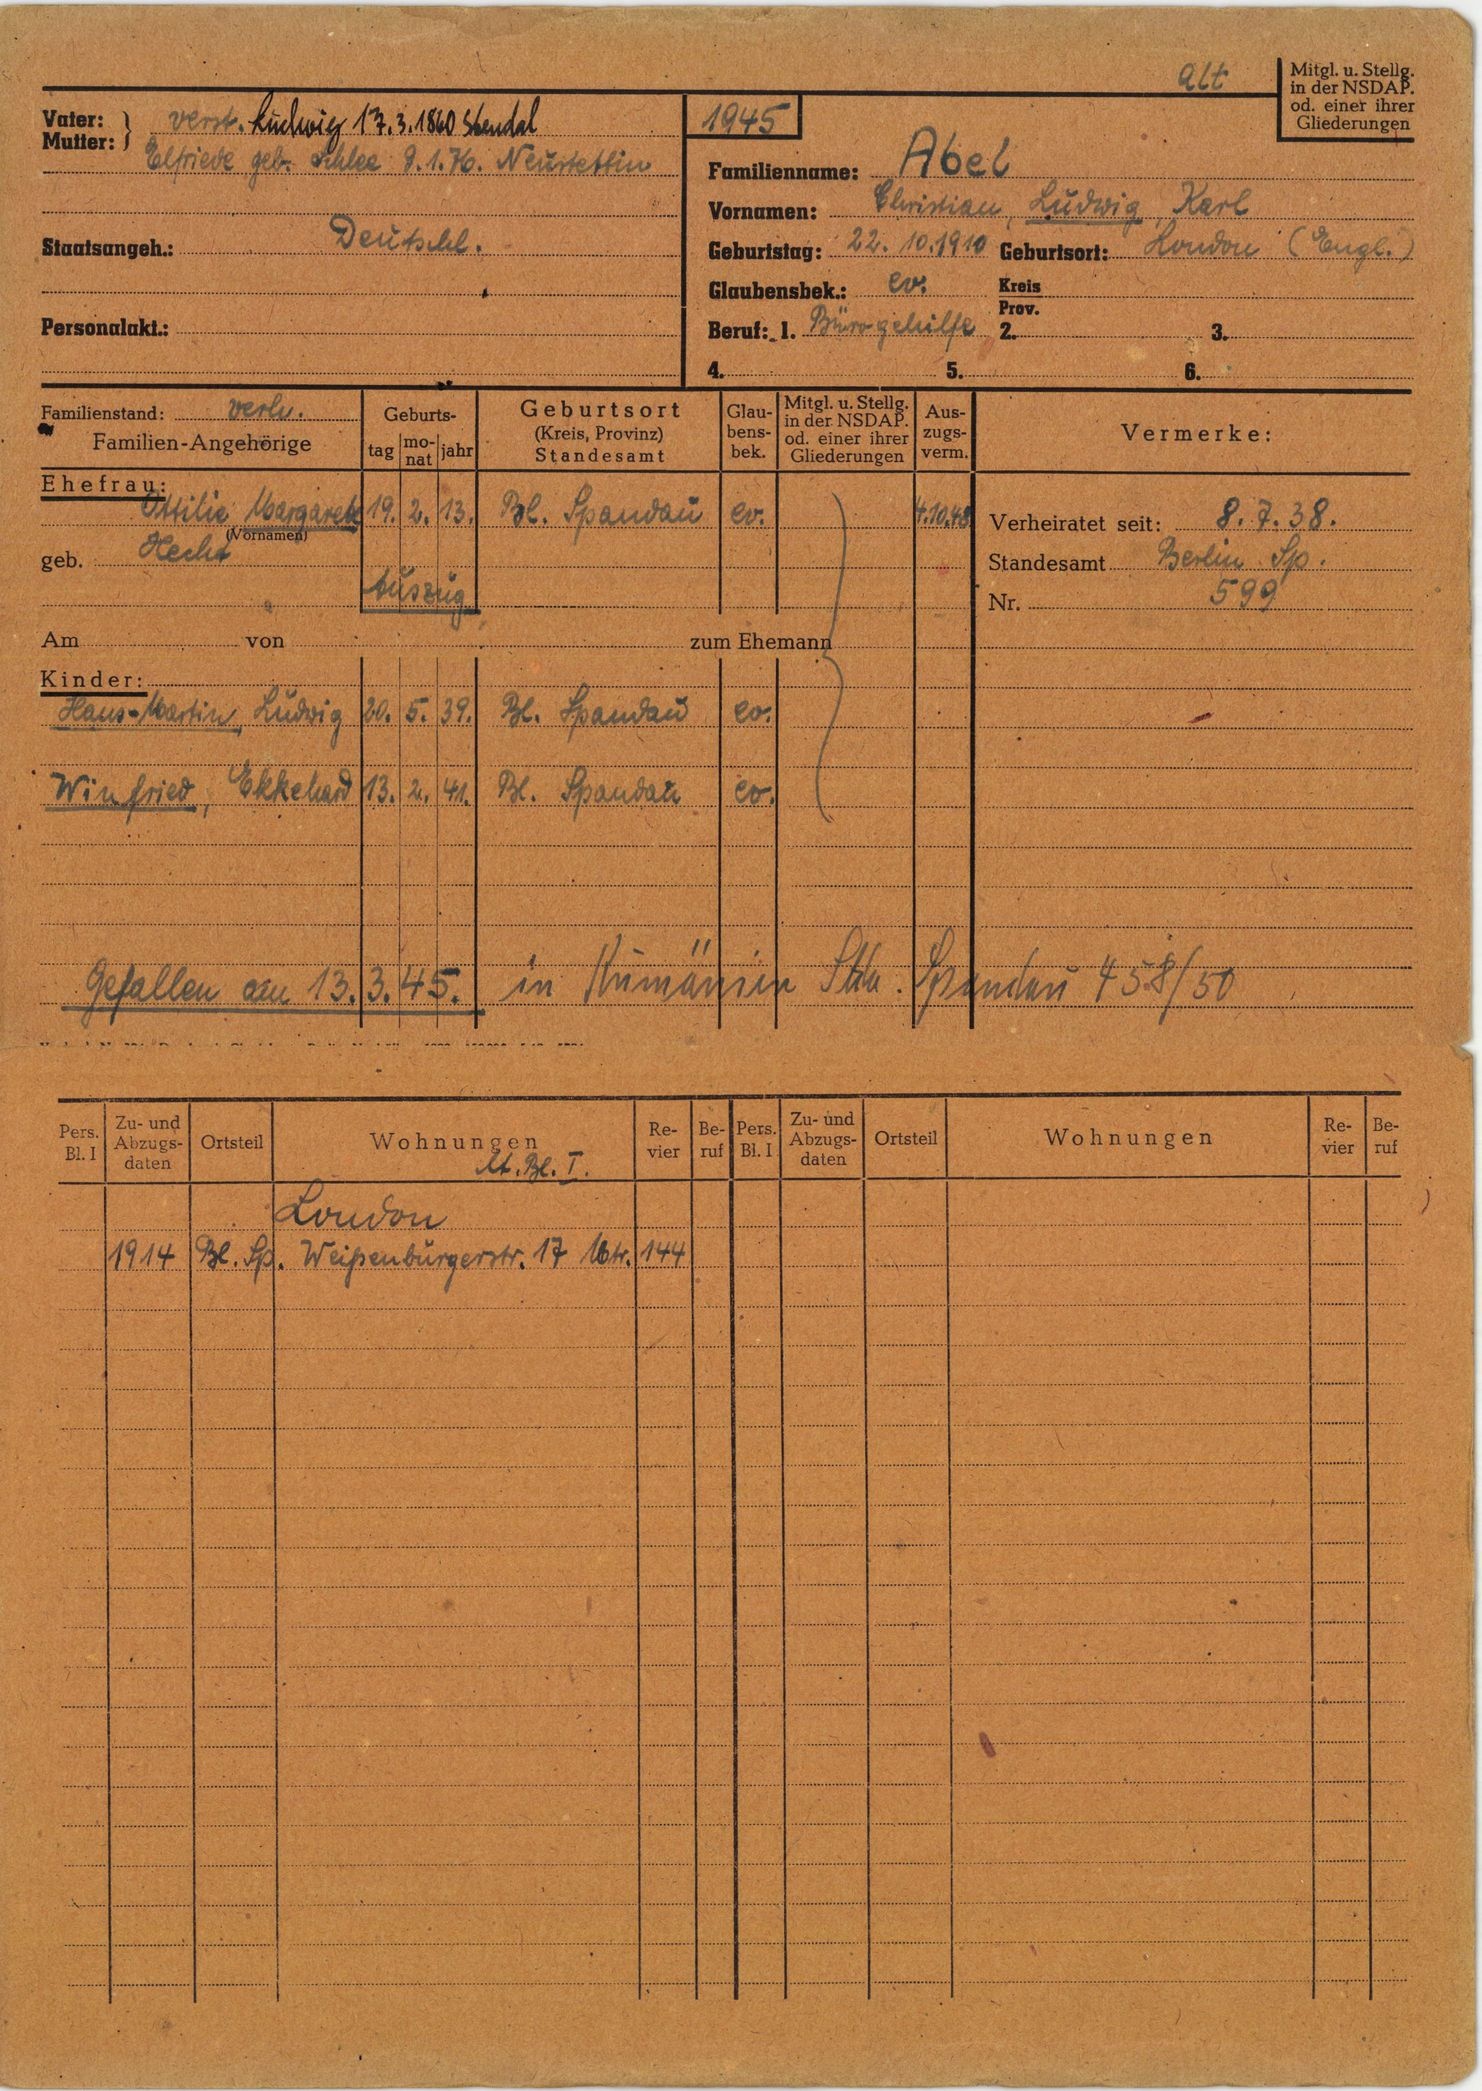
Abel